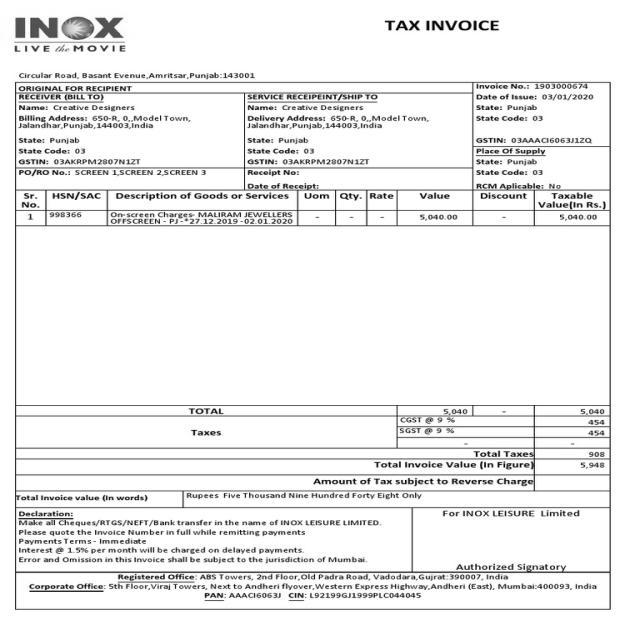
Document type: Invoice